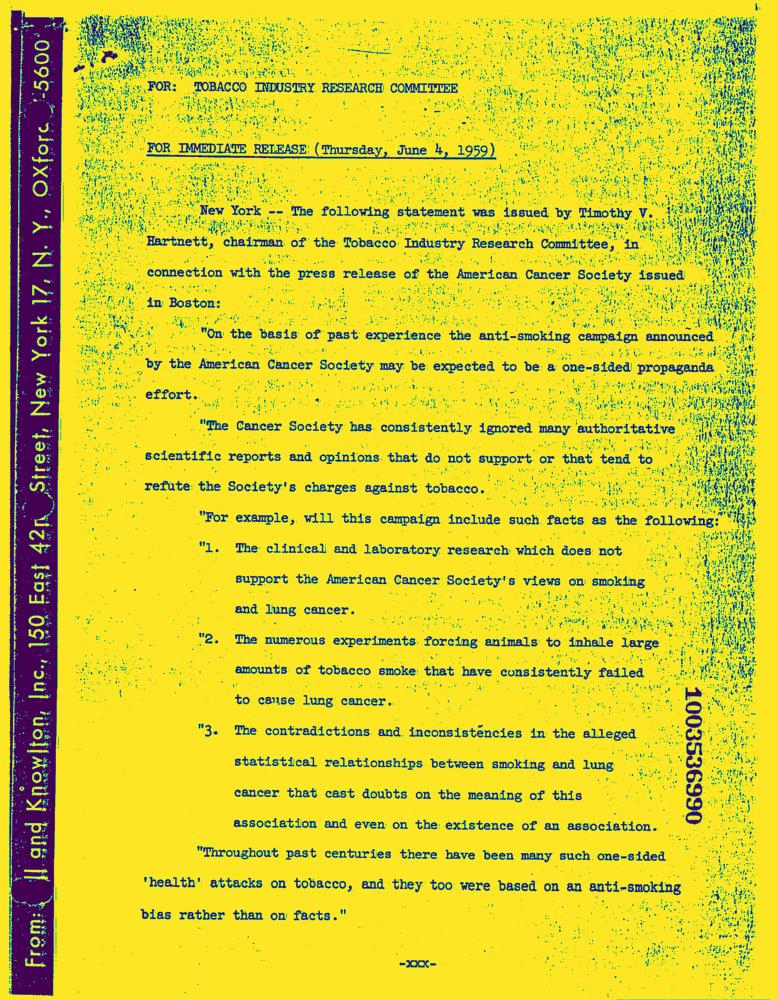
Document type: News-Article